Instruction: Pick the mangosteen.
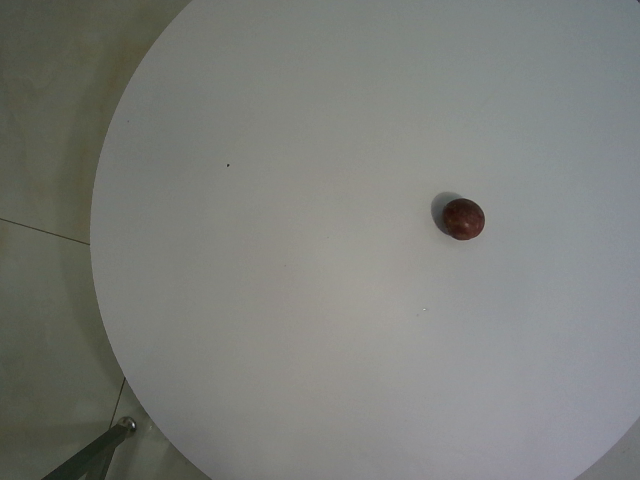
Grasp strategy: vertical